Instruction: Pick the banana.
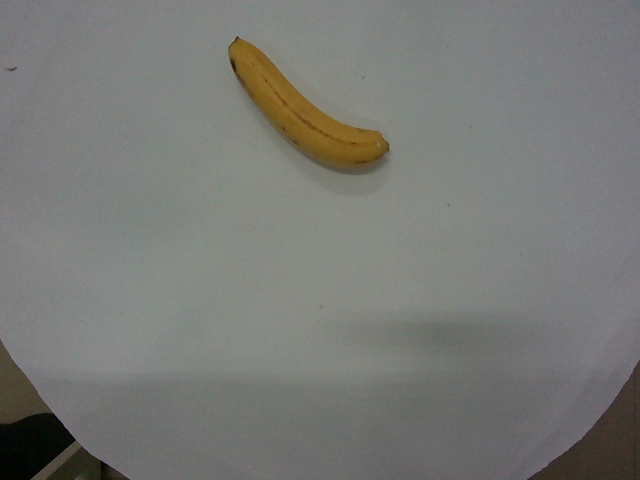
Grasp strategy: vertical